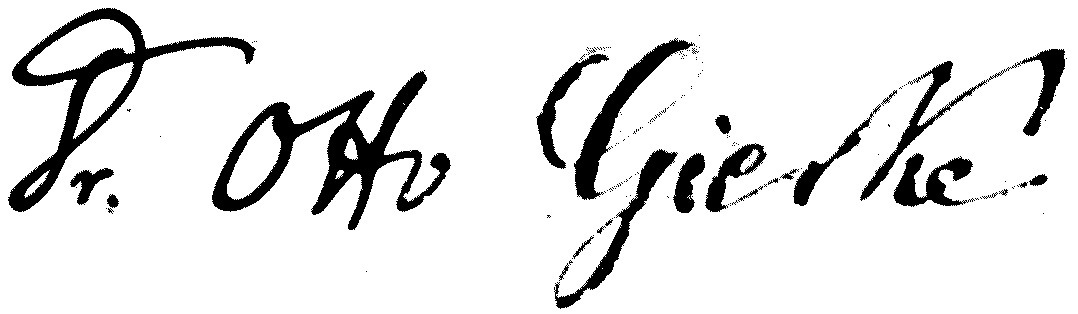
Signature of: otto von gierke